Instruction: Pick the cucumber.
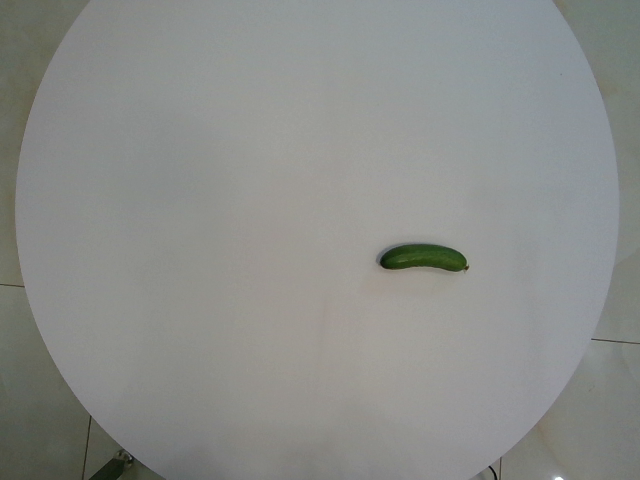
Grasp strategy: vertical